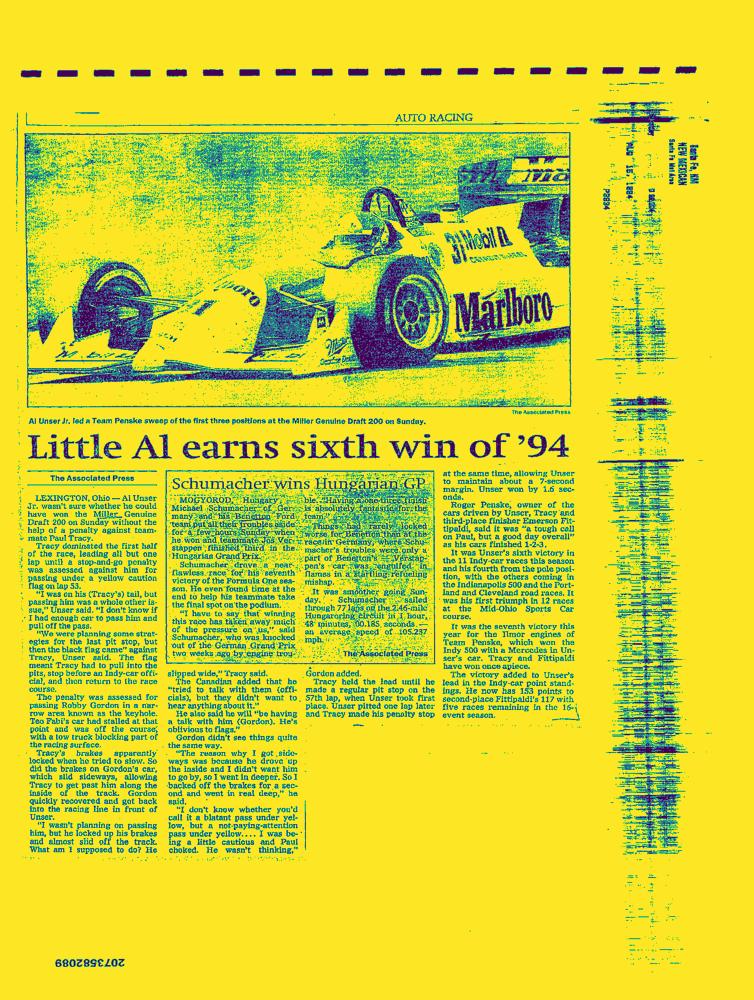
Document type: News-Article